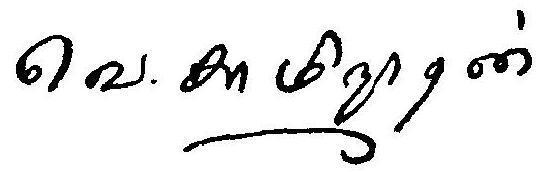
Signature of: v saminatha sarma